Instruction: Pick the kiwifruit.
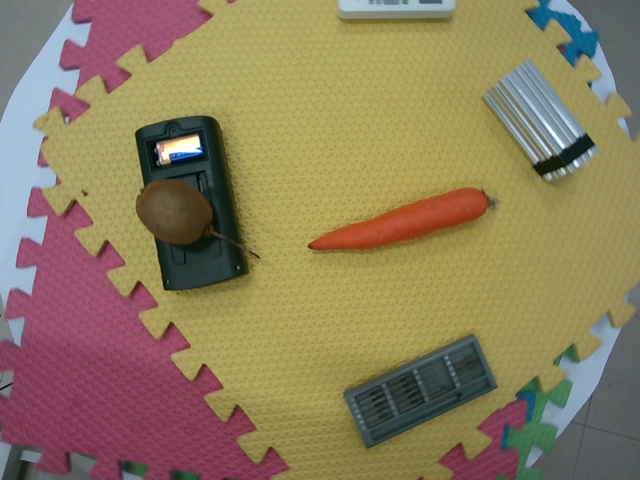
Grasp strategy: vertical